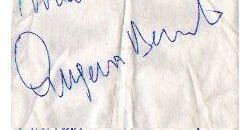
Signature of: eugenio bennato